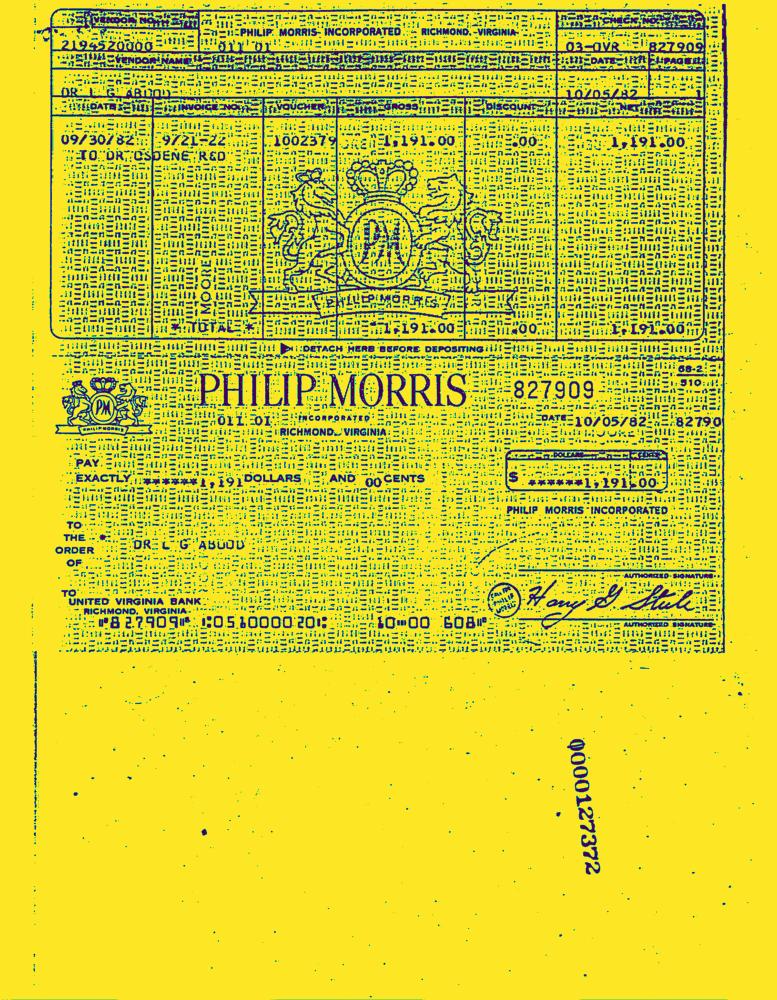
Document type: Invoice-Doc